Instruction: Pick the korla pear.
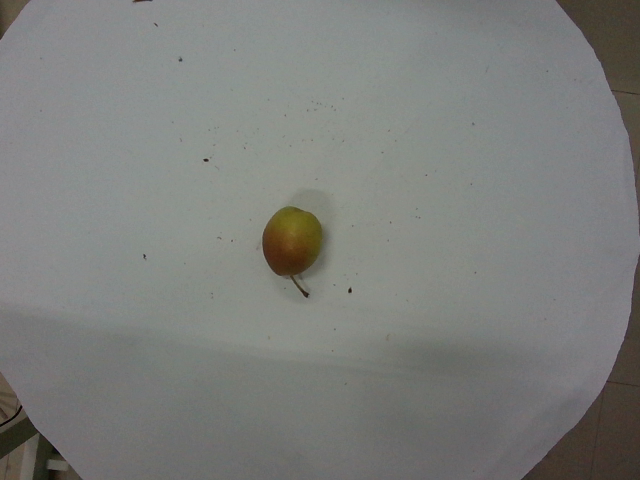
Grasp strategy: vertical